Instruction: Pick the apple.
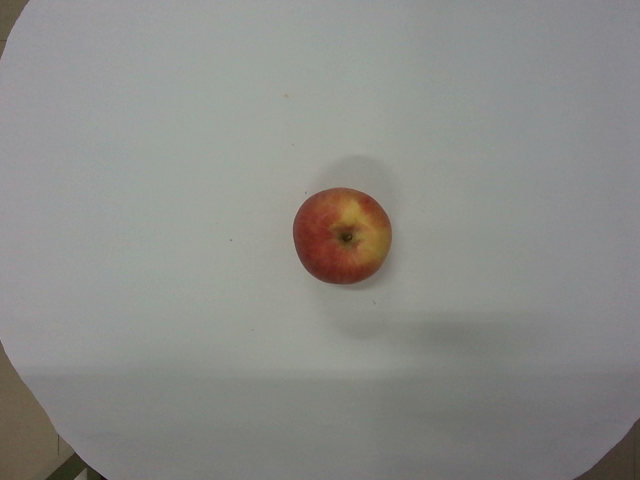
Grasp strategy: vertical